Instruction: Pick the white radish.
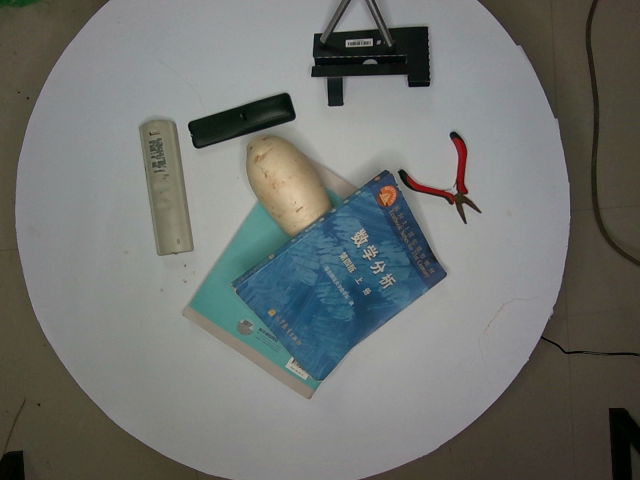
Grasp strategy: vertical